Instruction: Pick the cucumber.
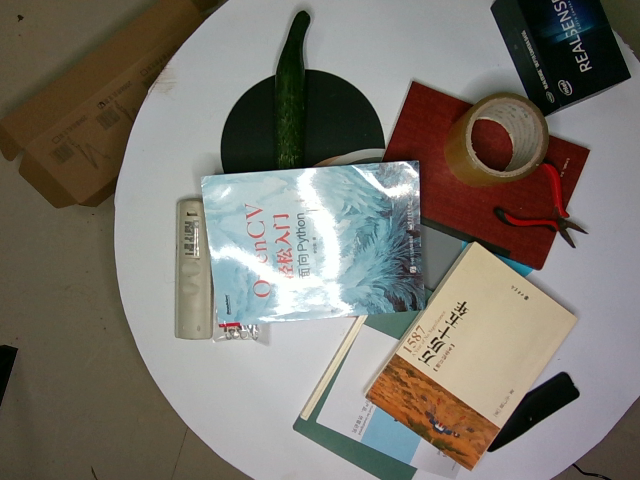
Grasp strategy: vertical